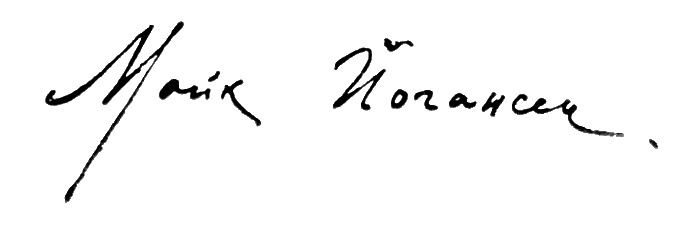
Signature of: maik yohansen